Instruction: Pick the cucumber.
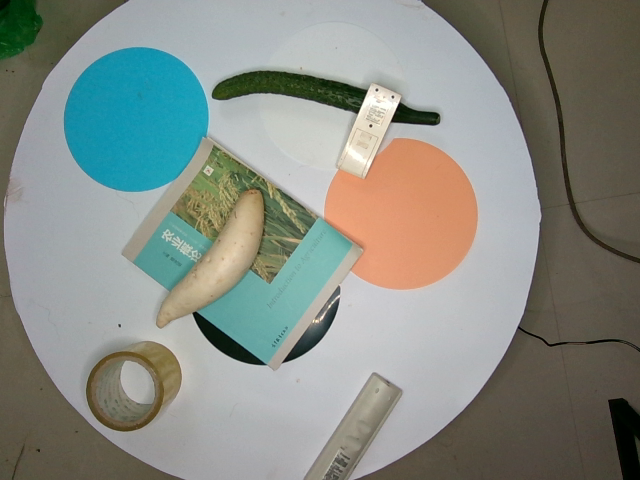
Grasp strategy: vertical